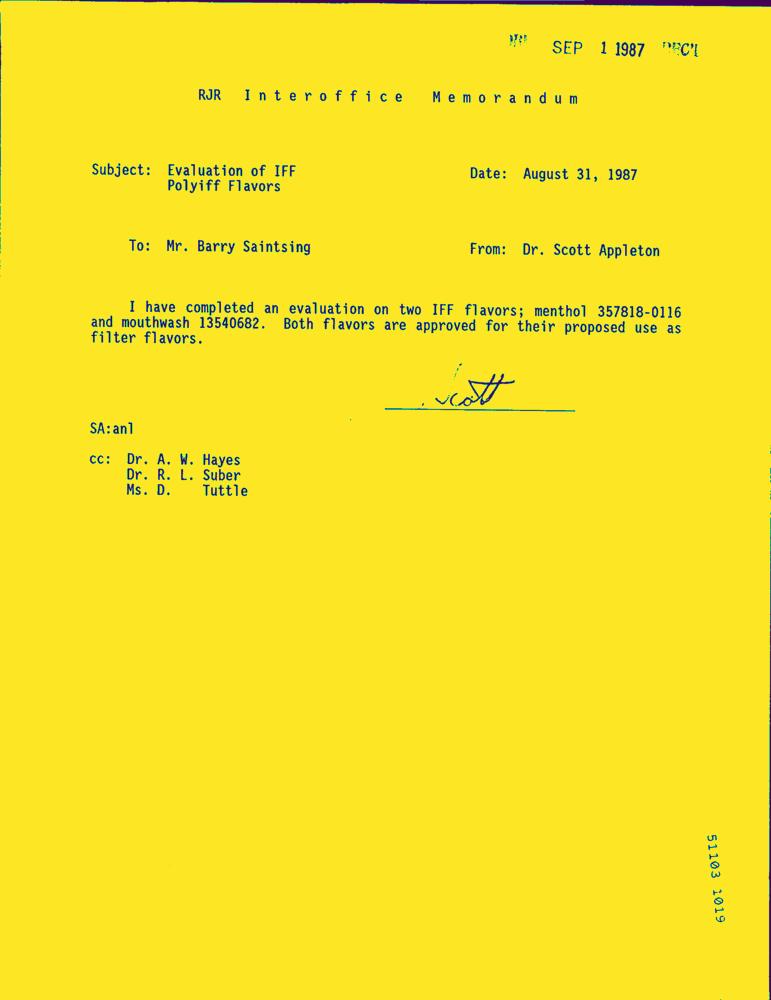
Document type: Letter-Doc